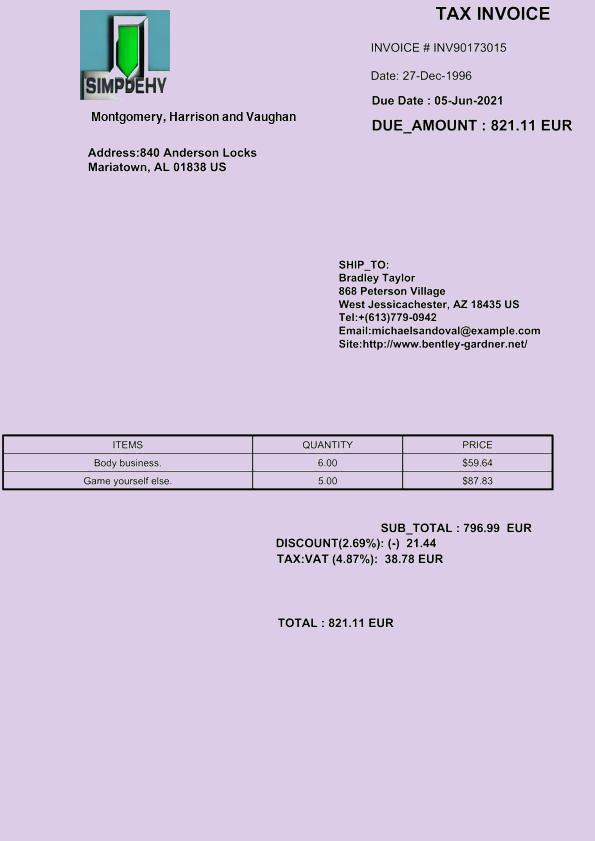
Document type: Invoice